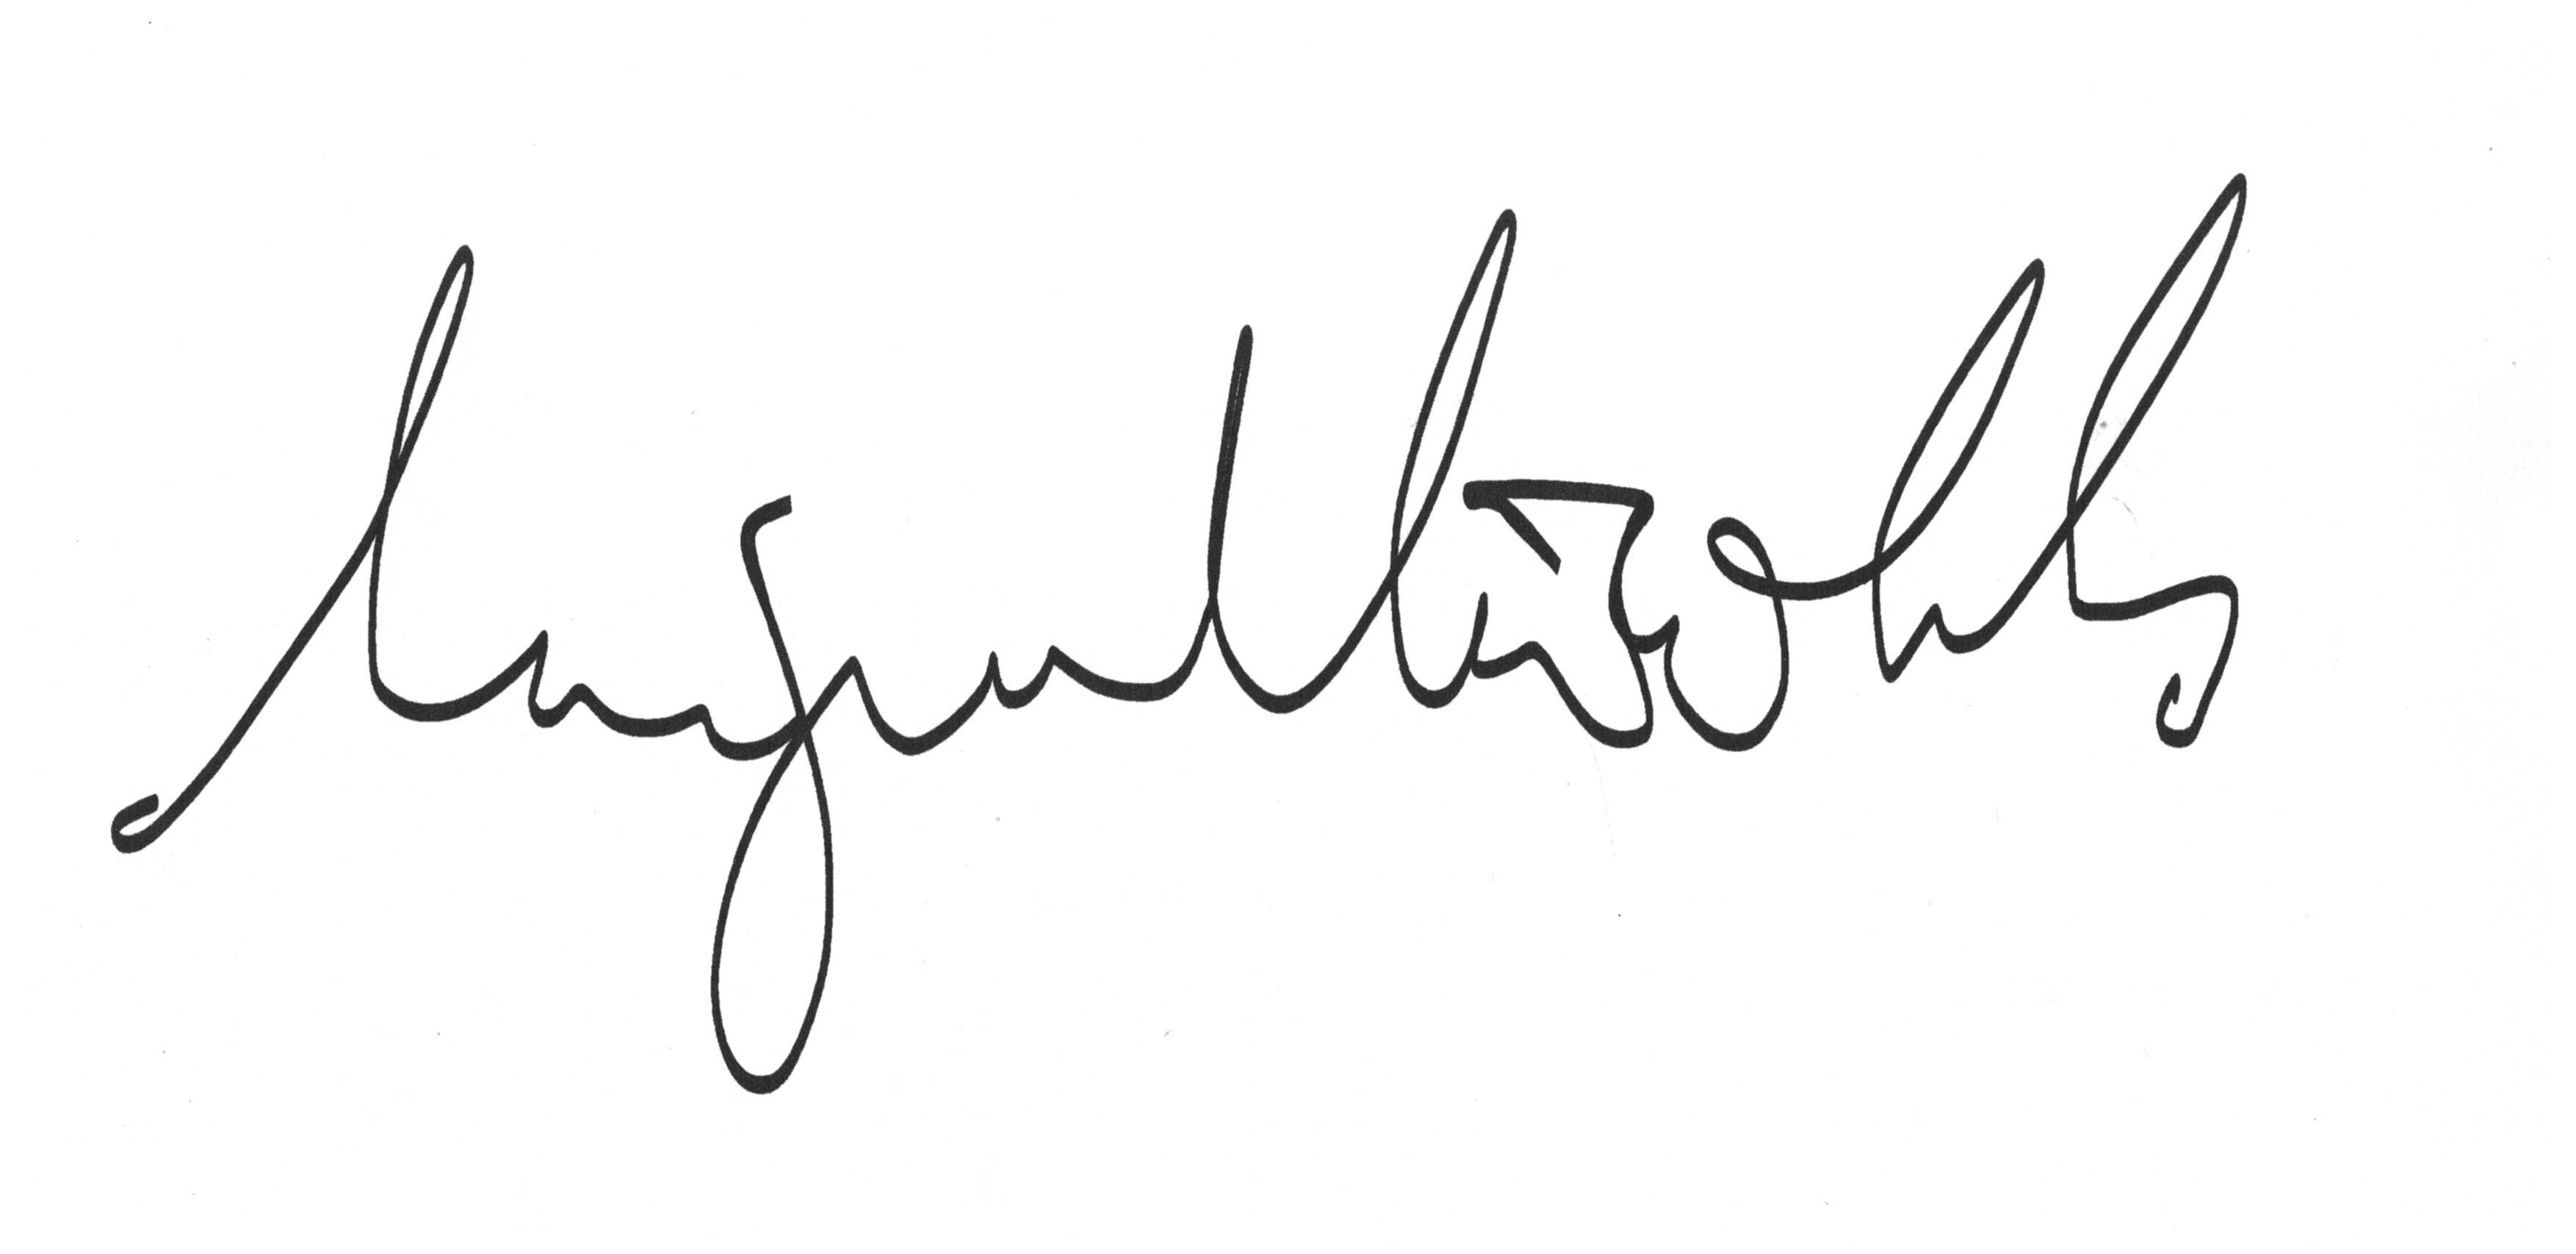
Signature of: miguel nicolelis